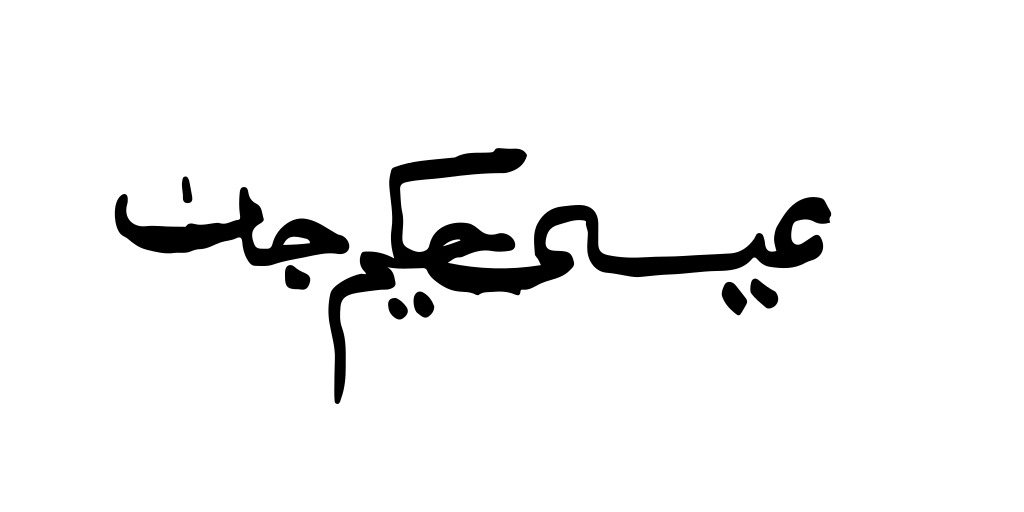
Signature of: aysa hakimjan